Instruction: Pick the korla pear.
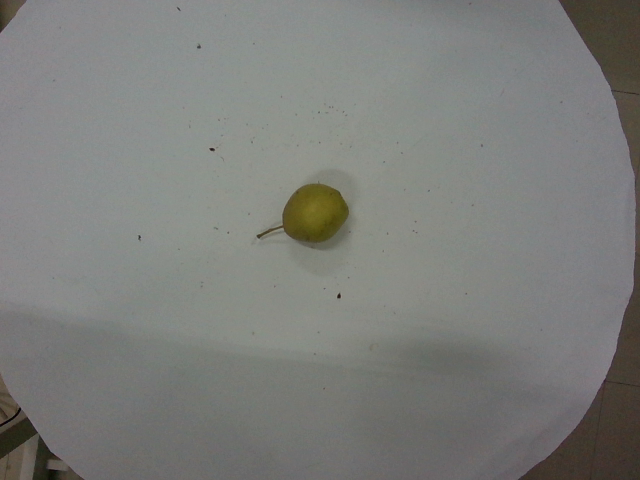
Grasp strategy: vertical